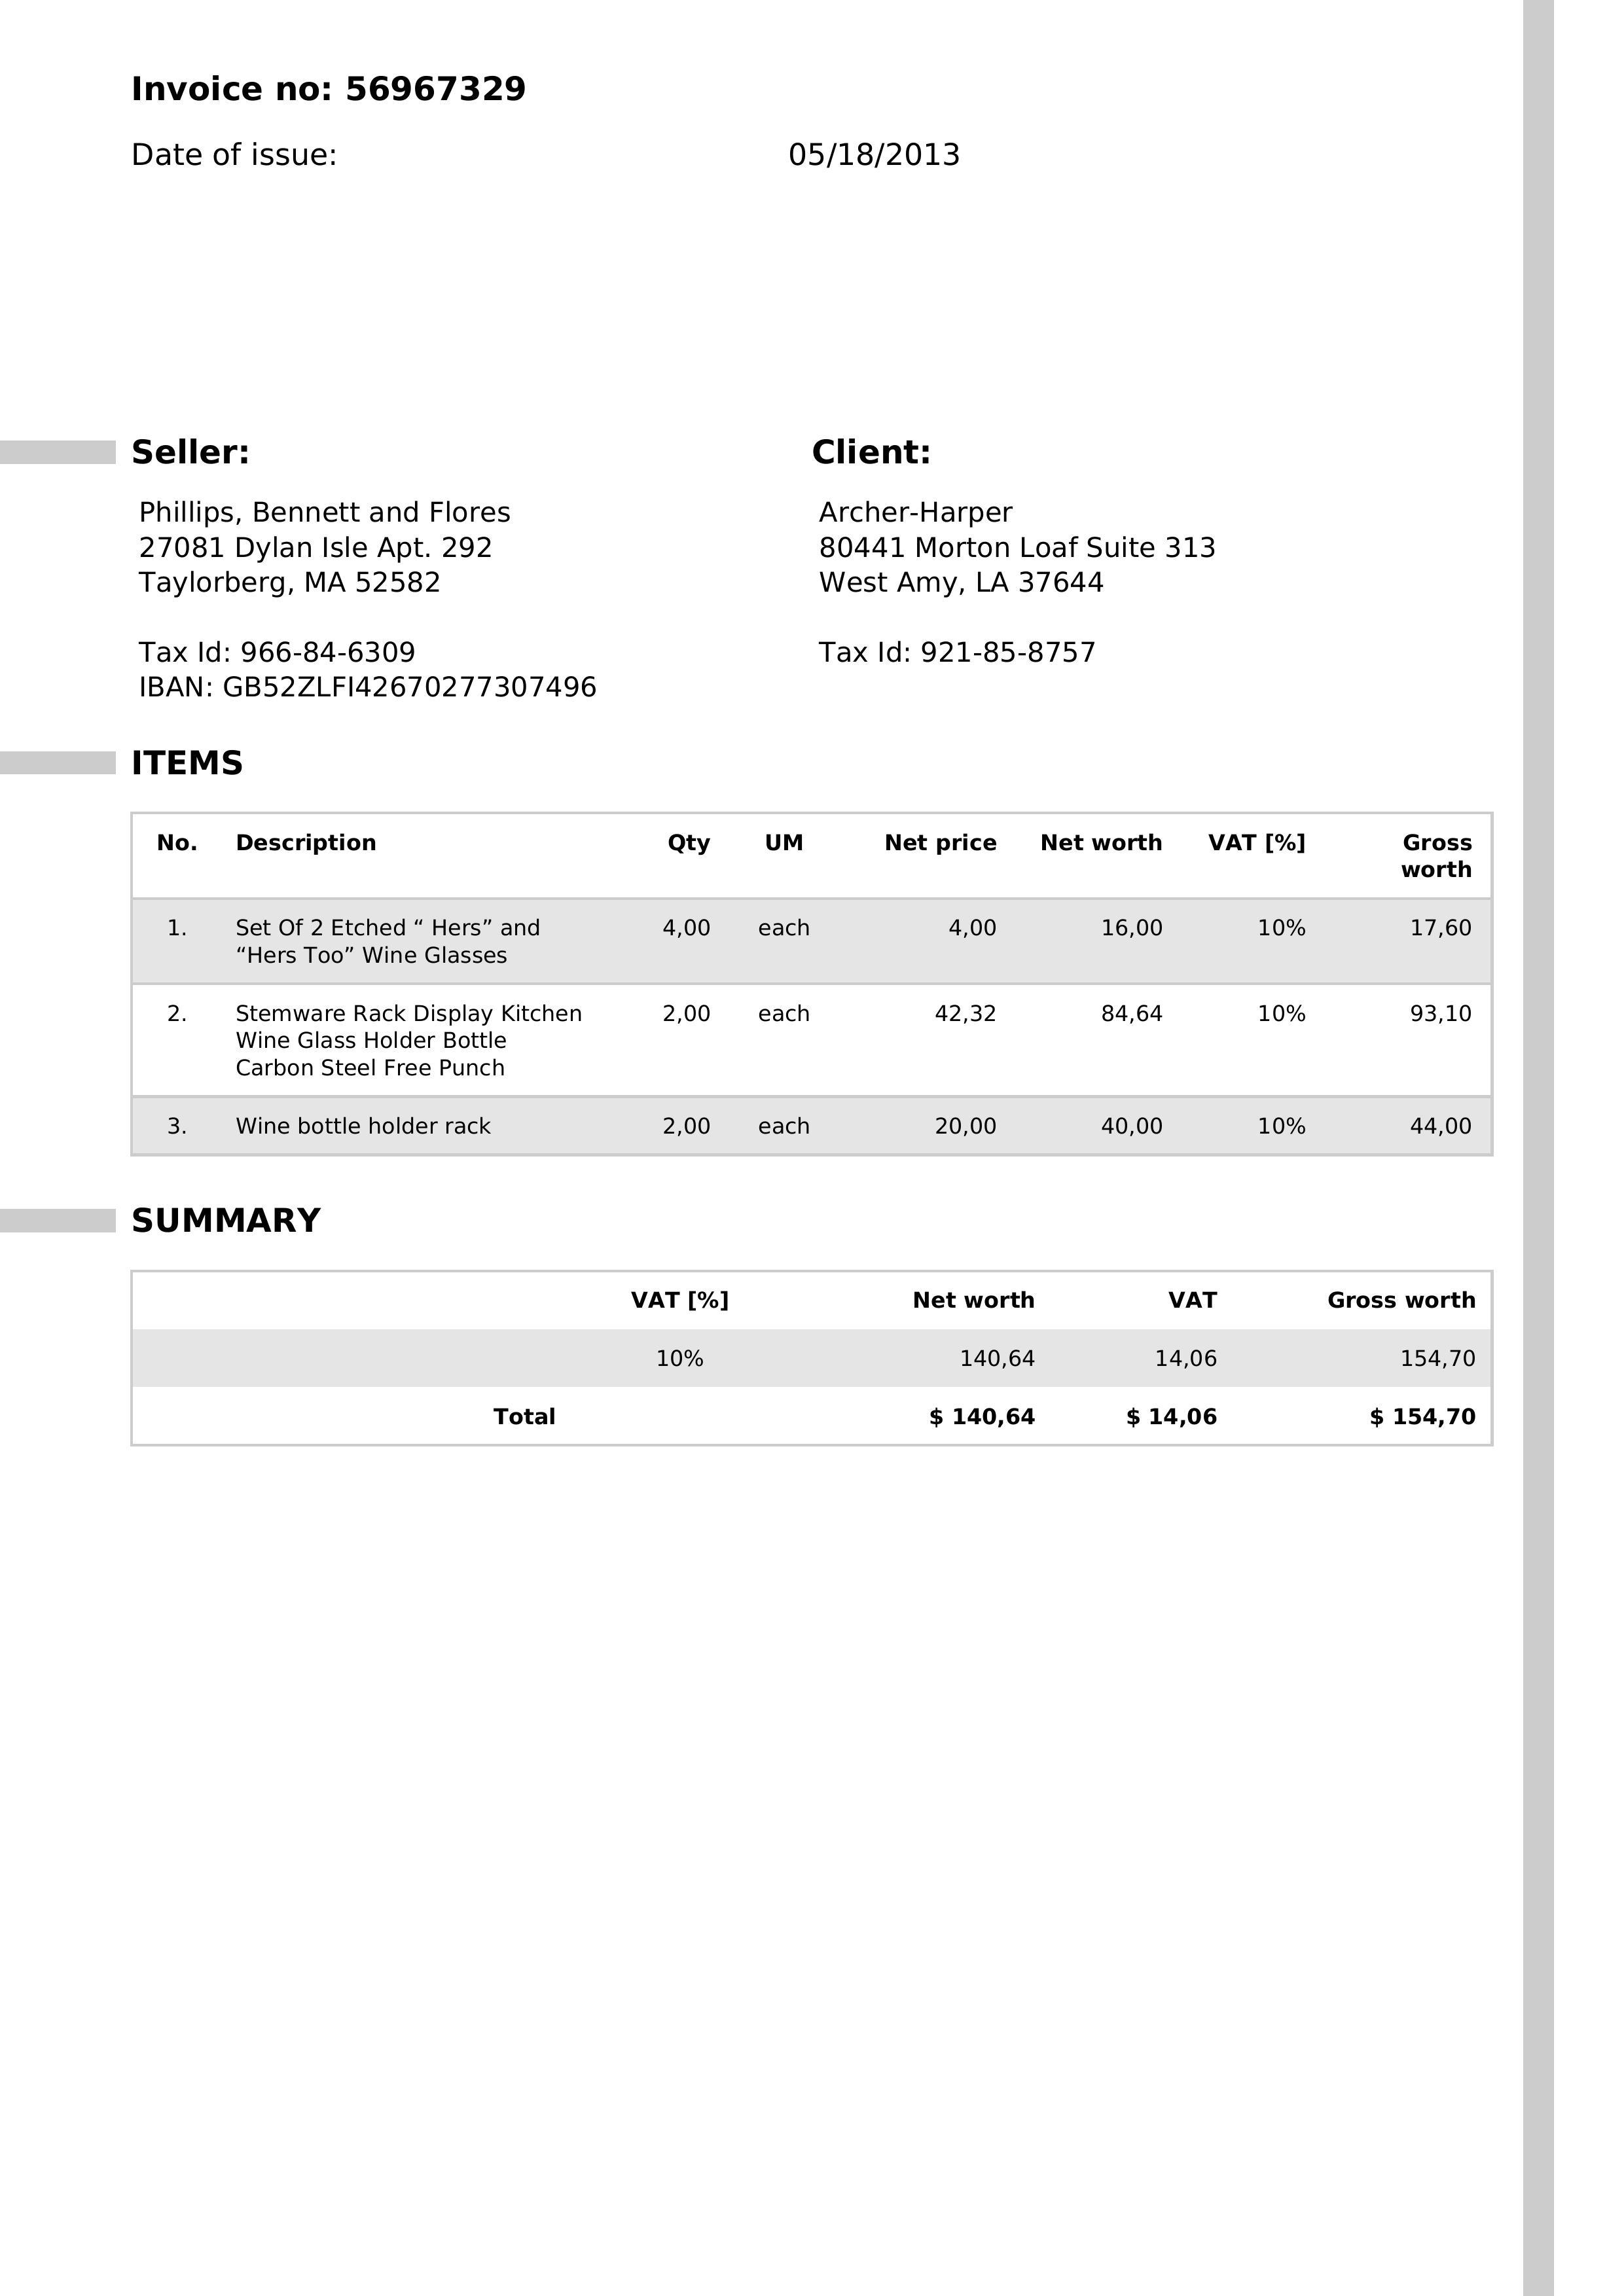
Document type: Invoice